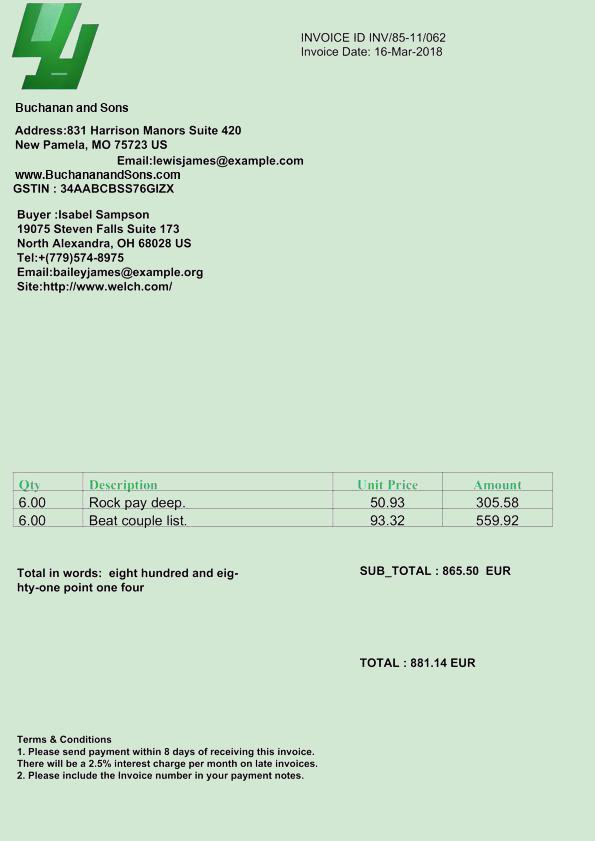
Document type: Invoice